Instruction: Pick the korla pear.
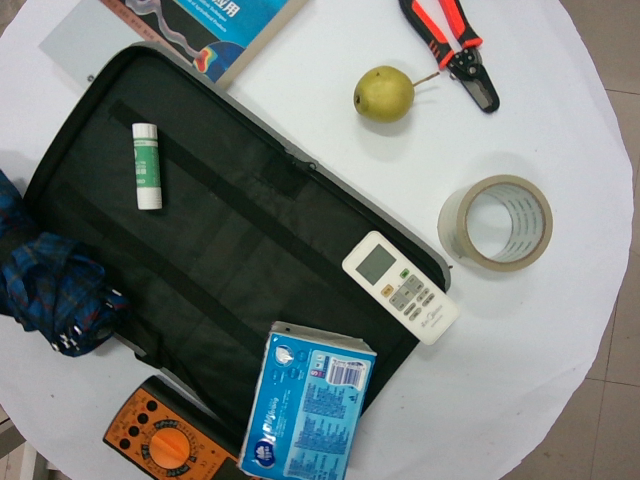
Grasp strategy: vertical